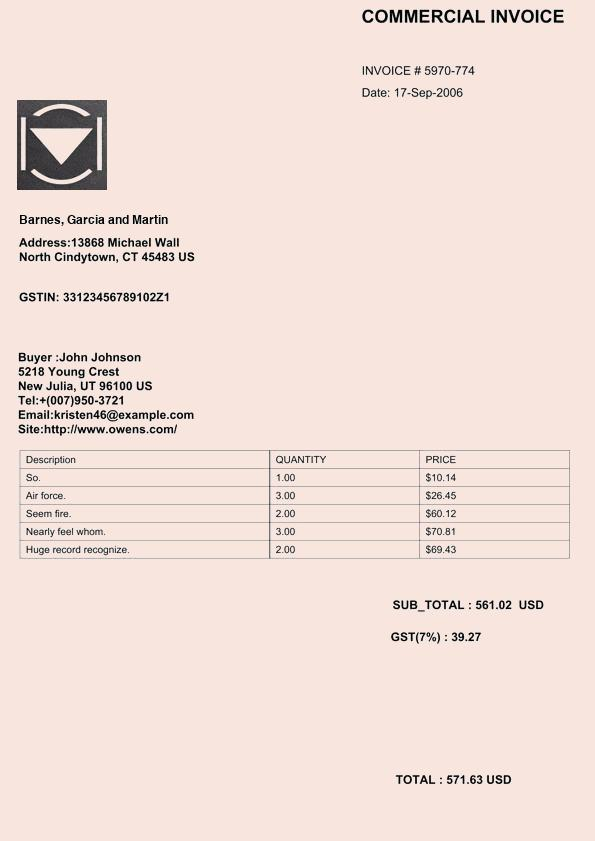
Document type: Invoice